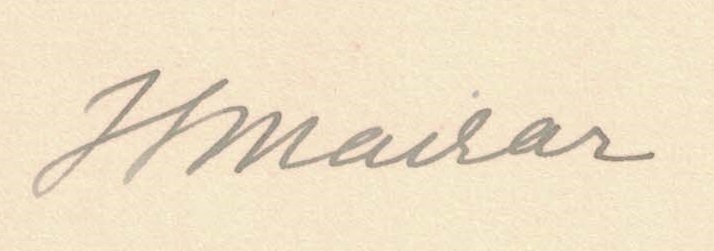
Signature of: josef svatopluk machar